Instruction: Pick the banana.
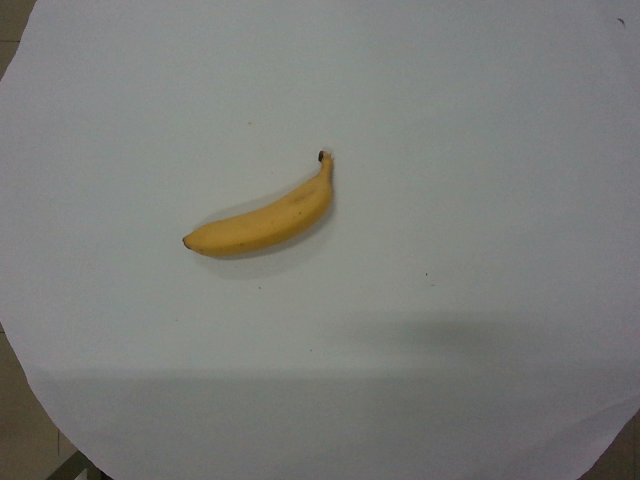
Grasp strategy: vertical